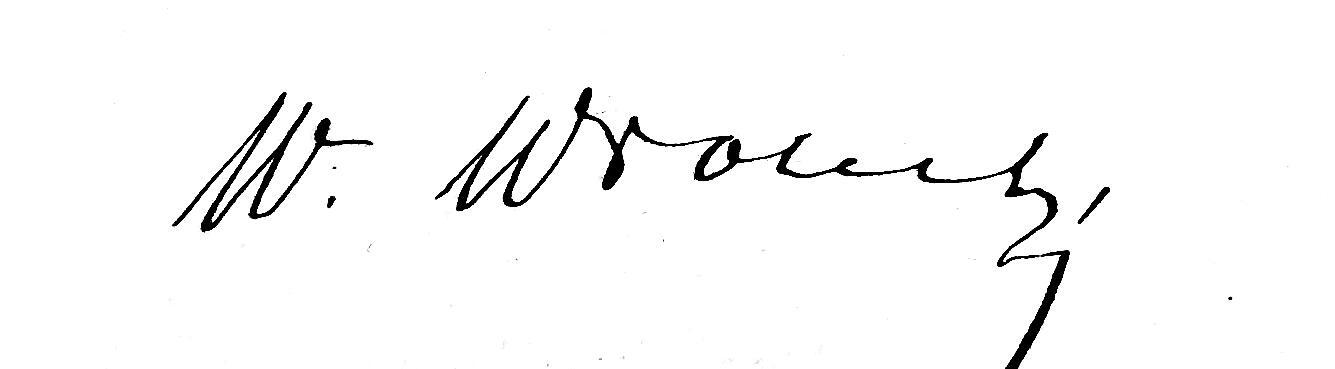
Signature of: walenty wróbel